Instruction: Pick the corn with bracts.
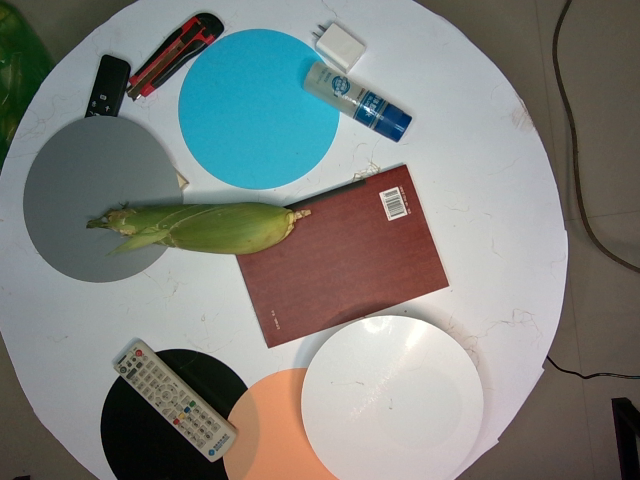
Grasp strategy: vertical